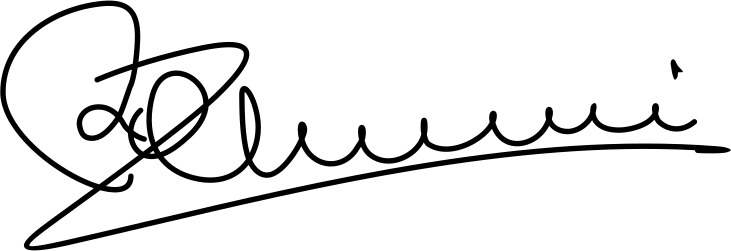
Signature of: zef pllumi